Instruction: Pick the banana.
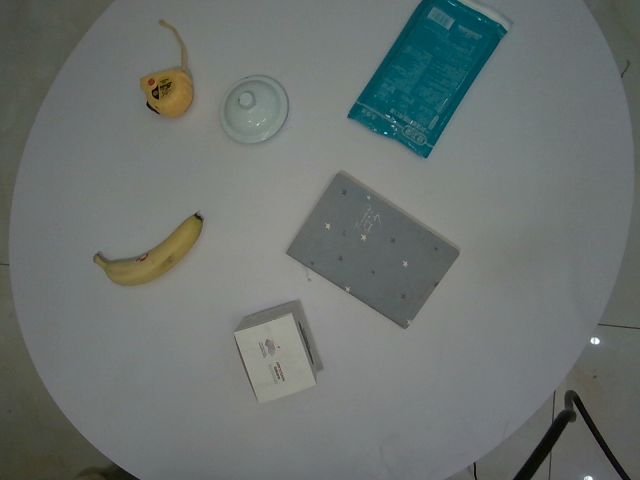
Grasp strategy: vertical